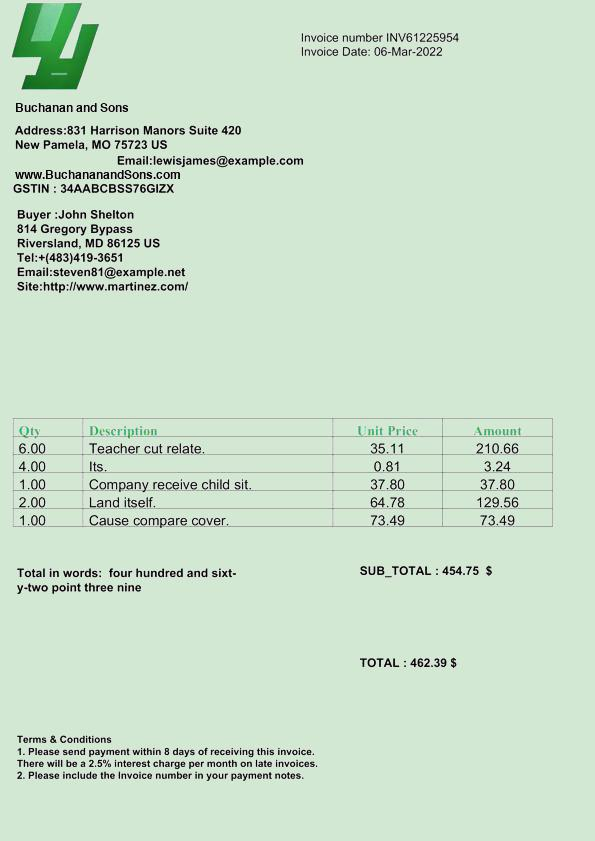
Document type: Invoice